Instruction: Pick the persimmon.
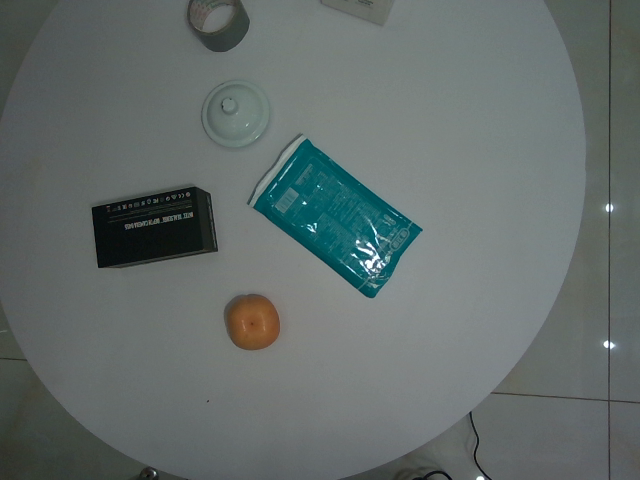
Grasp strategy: vertical